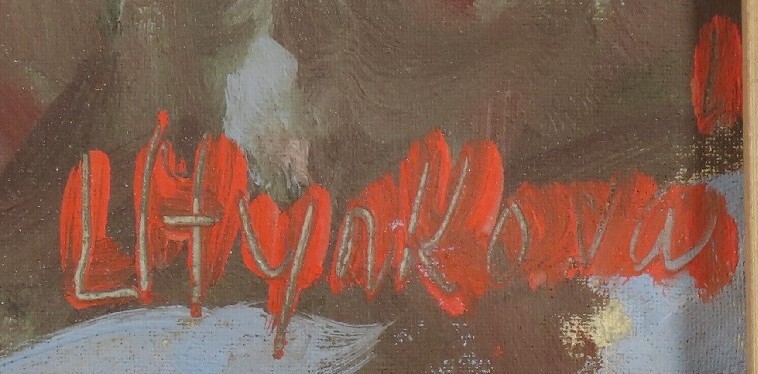
Signature of: lída hynková